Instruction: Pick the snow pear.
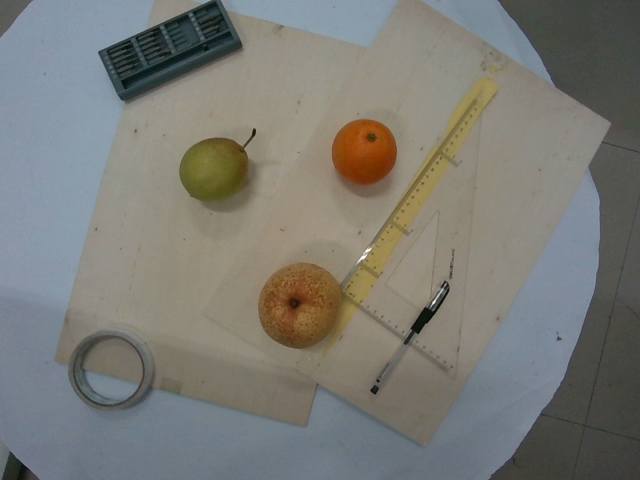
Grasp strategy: vertical